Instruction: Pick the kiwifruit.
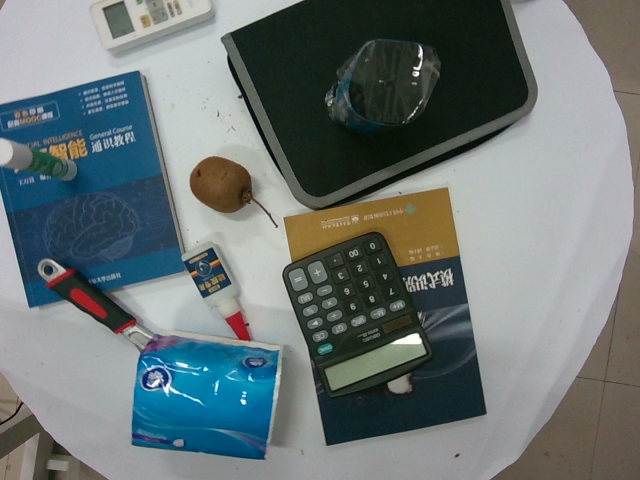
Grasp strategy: vertical